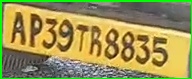
License plate number: AP 39TR 8835